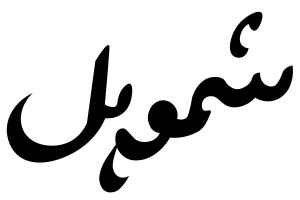
Signature of: shamil